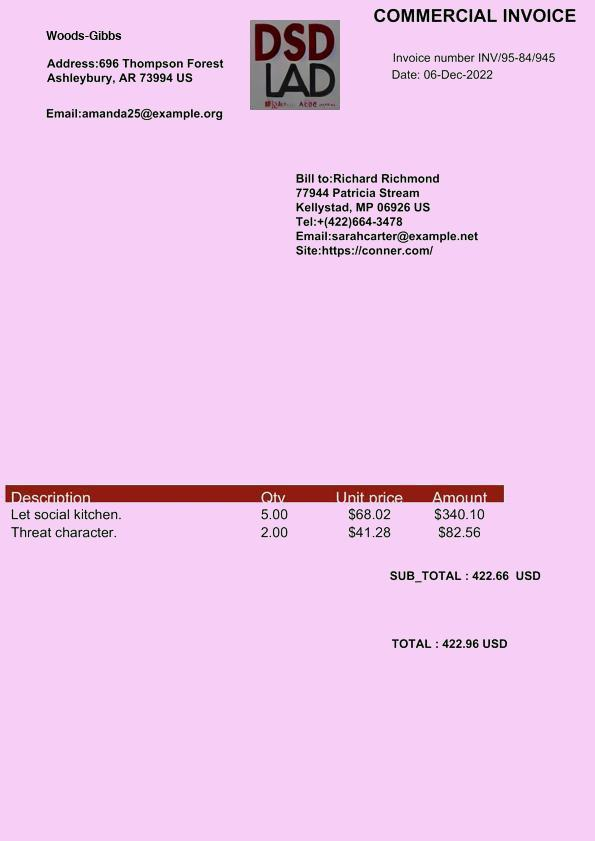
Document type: Invoice